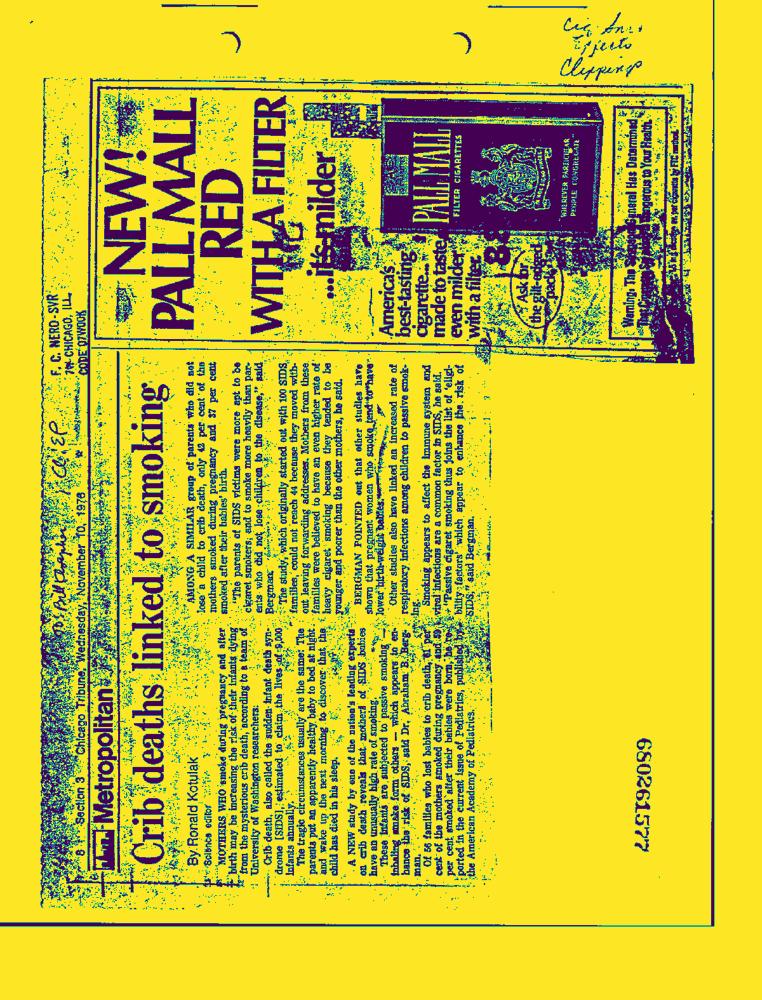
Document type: News-Article